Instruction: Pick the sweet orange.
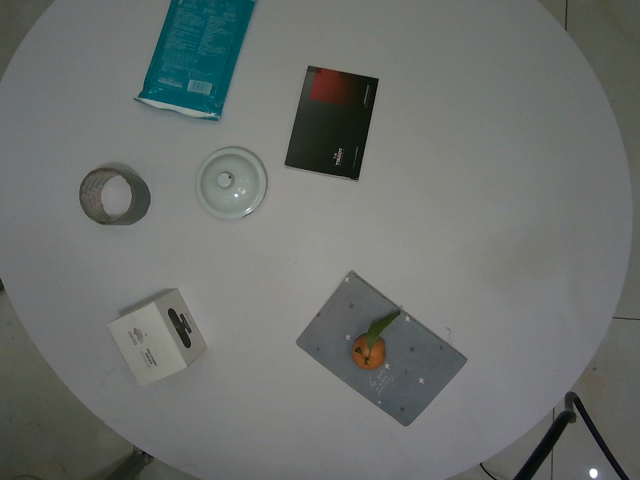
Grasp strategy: vertical